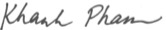
Signature of: khanh pham